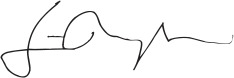
Signature of: göran persson